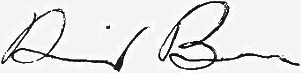
Signature of: david berman